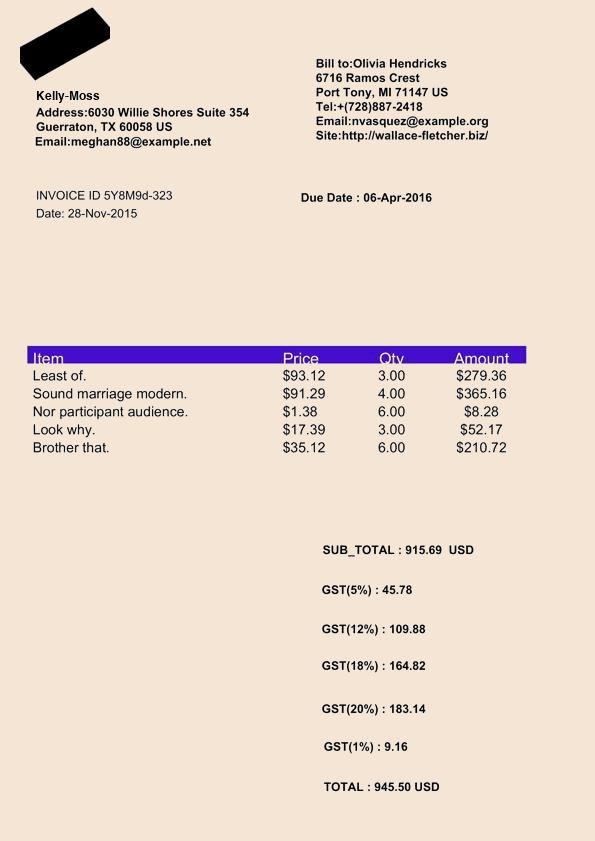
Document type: Invoice